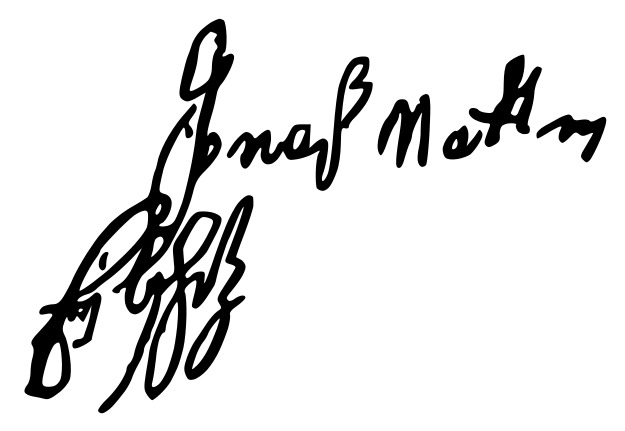
Signature of: jonathan eybeschutz